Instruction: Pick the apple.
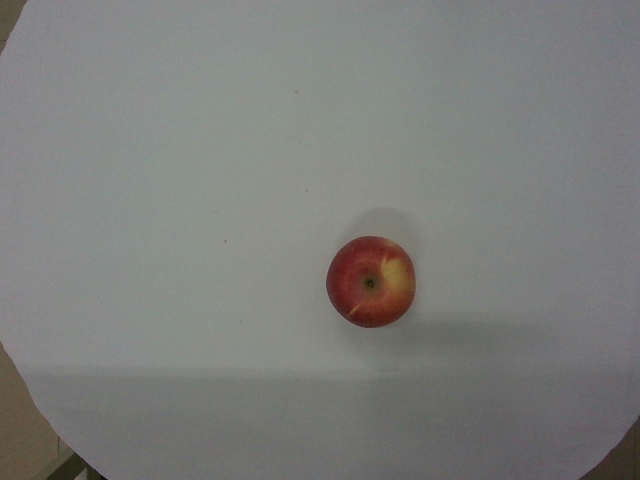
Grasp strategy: vertical